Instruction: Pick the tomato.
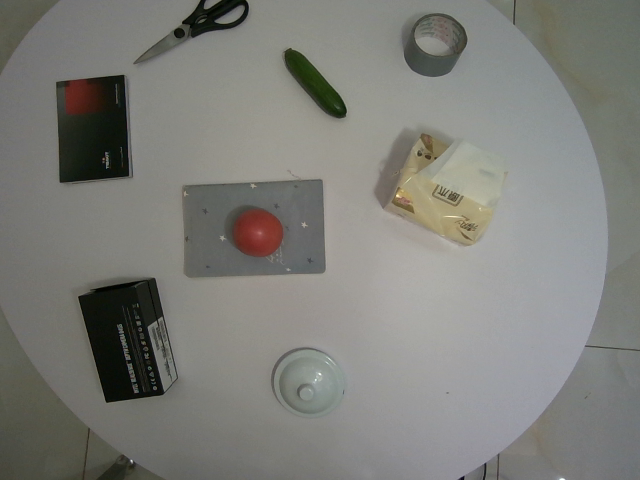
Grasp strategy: vertical